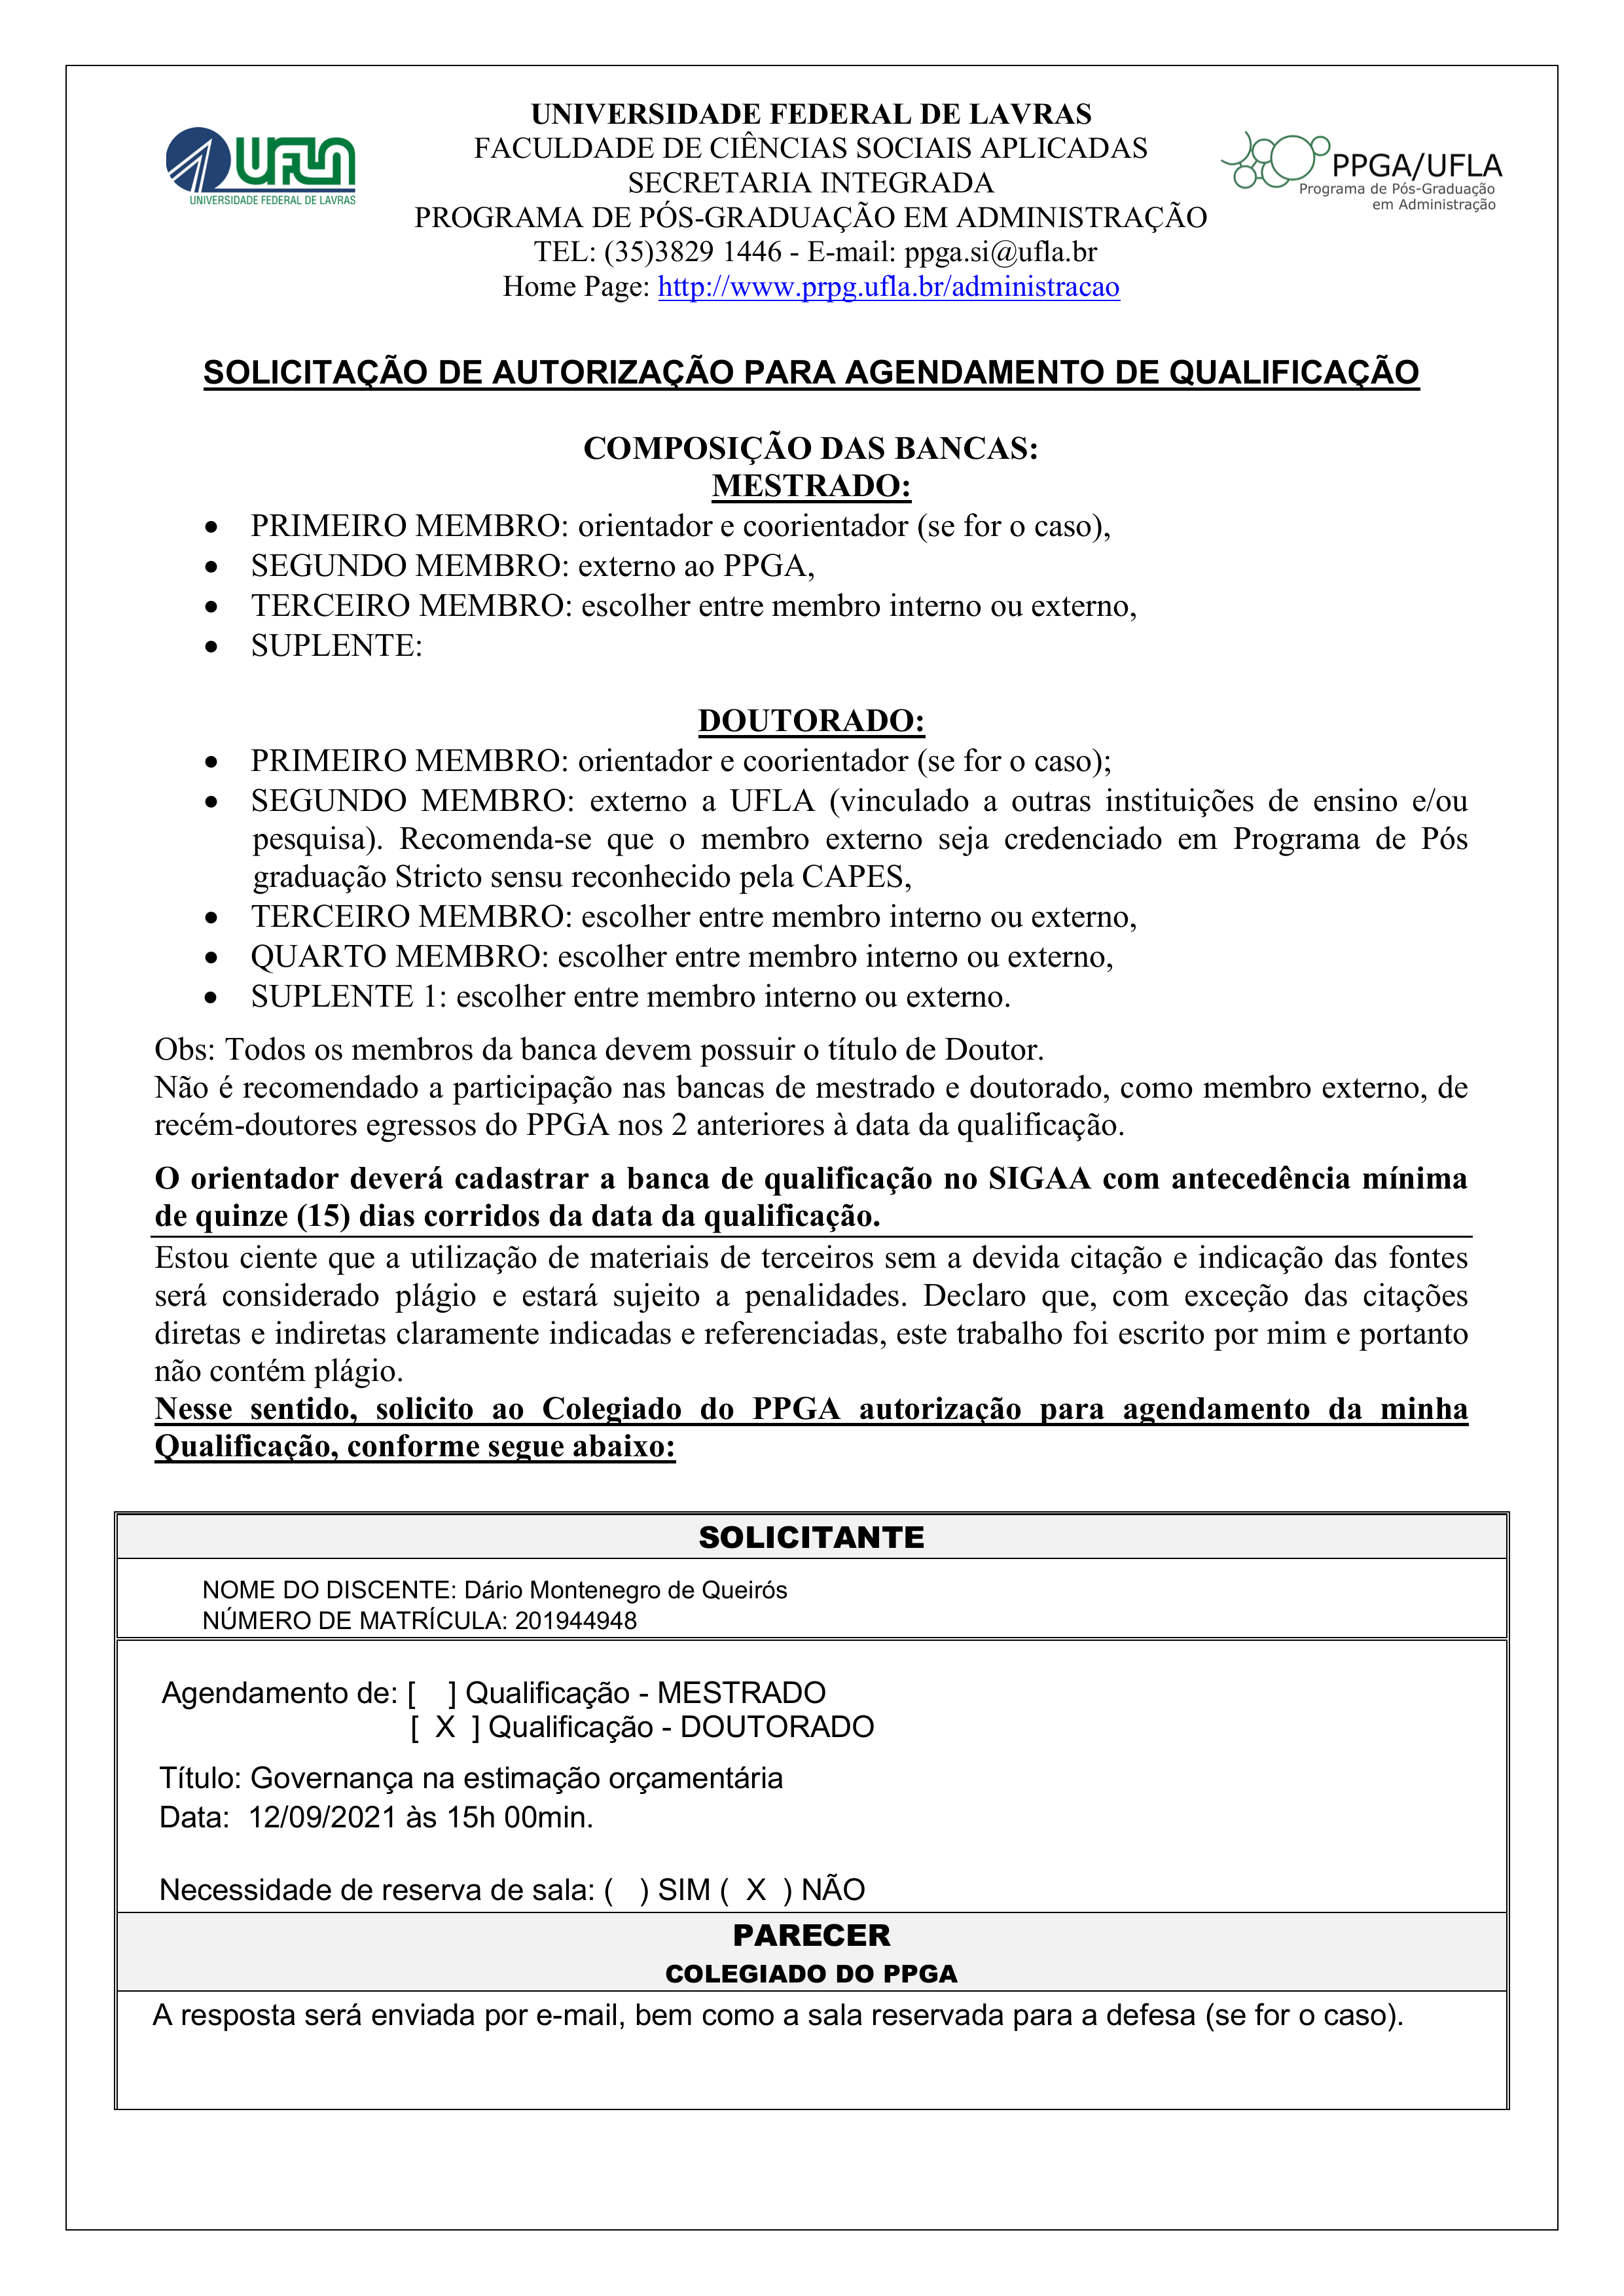
UNIVERSIDADE FEDERAL DE LAVRAS
FACULDADE DE CIÊNCIAS SOCIAIS APLICADAS
UFLA
PPGA/UFLA
SECRETARIA INTEGRADA
Programa de Pós-Graduação em Administração
UNIVERSIDADE FEDERAL DE LAVRAS
PROGRAMA DE PÓS-GRADUAÇÃO EM ADMINISTRAÇÃO
TEL: (35)3829 1446 - E-mail: ppga.si@ufla.br
Home Page: http://www.pgpg.uﬂei.i)f/administracao
SOLICITAÇÃO DE AUTORIZAÇÃO PARA AGENDAMENTO DE QUALIFICAÇÃO
COMPOSICÃO DAS BANCAS:
MESTRADO:
PRIMEIRO MEMBRO: orientador e coorientador (se for o caso),
SEGUNDO MEMBRO: externo ao PPGA,
TERCEIRO MEMBRO: escolher entre membro interno ou externo,
SUPLENTE:
DOUTORADO:
PRIMEIRO MEMBRO: orientador e coorientador (se for o caso);
SEGUNDO MEMBRO: externo a UFLA (vinculado a outras instituições de ensino e/ou pesquisa). Recomenda-se que o membro externo seja credenciado em Programa de Pós graduação Stricto sensu reconhecido pela CAPES,
TERCEIRO MEMBRO: escolher entre membro interno ou externo,
QUARTO MEMBRO: escolher entre membro interno ou externo,
SÚPLENTE 1: escolher entre membro interno ou externo.
Obs: Todos os membros da banca devem possuir o título de Doutor.
Não é recomendado a participação nas bancas de mestrado e doutorado, como membro externo, de recém-doutores egressos do PPGA nos 2 anteriores à data da qualificação.
O orientador deverá cadastrar a banca de qualificação no SIGAA com antecedência mínima de quinze (15) dias corridos da data da qualificação.
Estou ciente que a utilização de materiais de terceiros sem a devida citação e indicação das fontes será considerado plágio e estará sujeito a penalidades. Declaro que, com exceção das citações diretas e indiretas claramente indicadas e referenciadas, este trabalho foi escrito por mim e portanto não contém plágio.
Nesse sentido, solicito ao Colegiado do PPGA autorização para agendamento da minha Qualificação, conforme segue abaixo:
SOLICITANTE
NOME DO DISCENTE:
Dário Montenegro de Queirós
NÚMERO DE MATRÍCULA:
201944948
Agendamento de:
[] Qualificação - MESTRADO
Qualificação - DOUTORADO
[X]
Título:
Governança na estimação orçamentária
Data:
12/09/2021 às 15h 00min.
Necessidade de reserva de sala:
NÃO
(X)
() SIM
PARECER COLEGIADO DO PPGA
A resposta será enviada por e-mail, bem como a sala reservada para a defesa (se for o caso).